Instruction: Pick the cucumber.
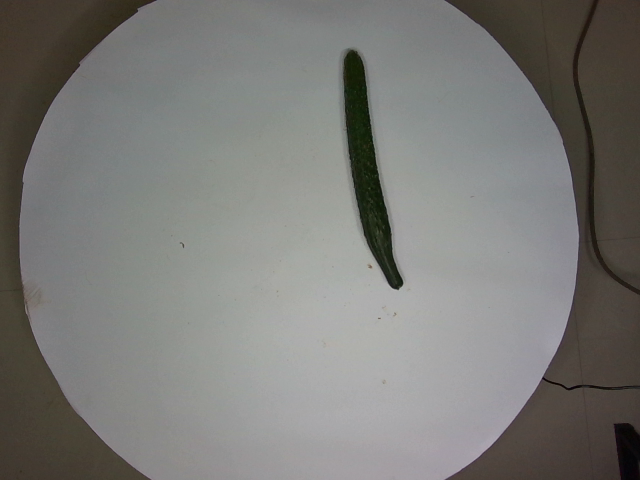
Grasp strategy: vertical